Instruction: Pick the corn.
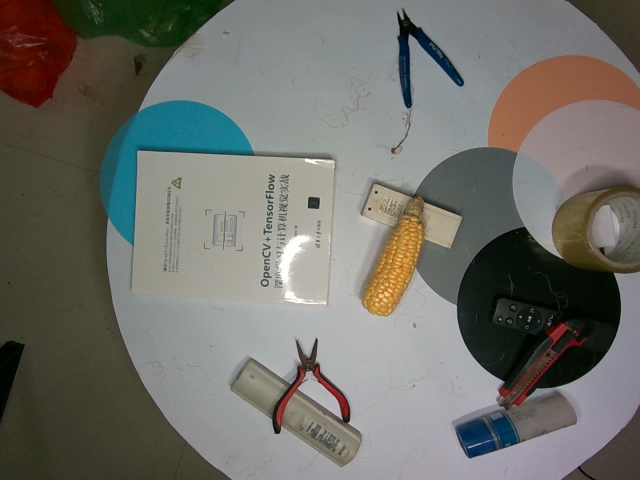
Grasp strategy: vertical